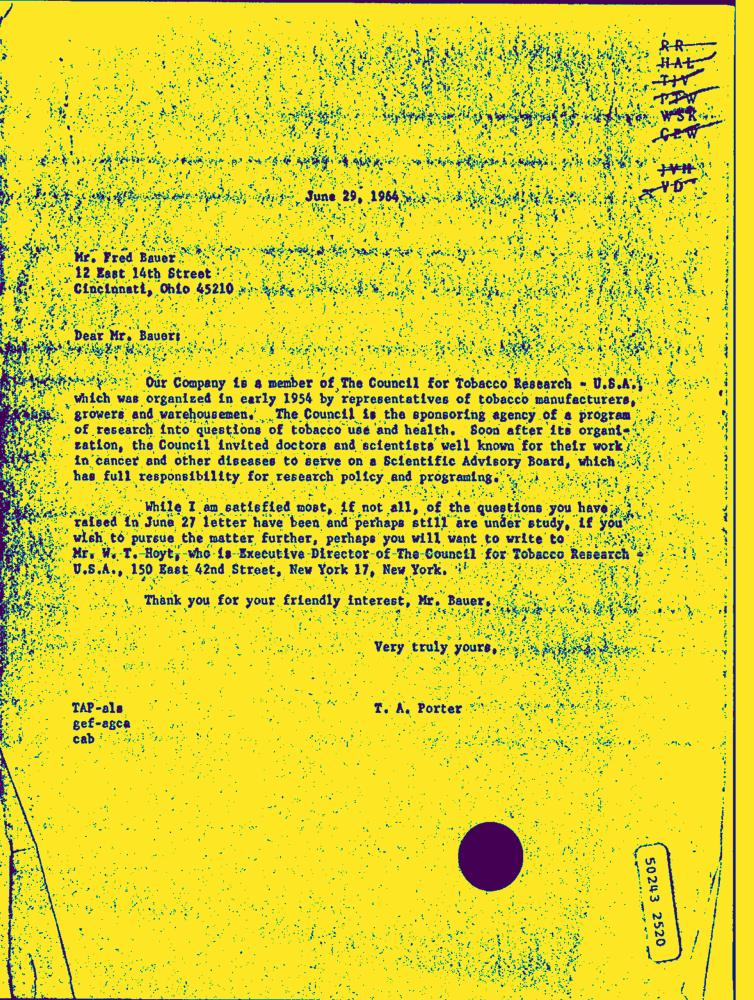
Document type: Letter-Doc